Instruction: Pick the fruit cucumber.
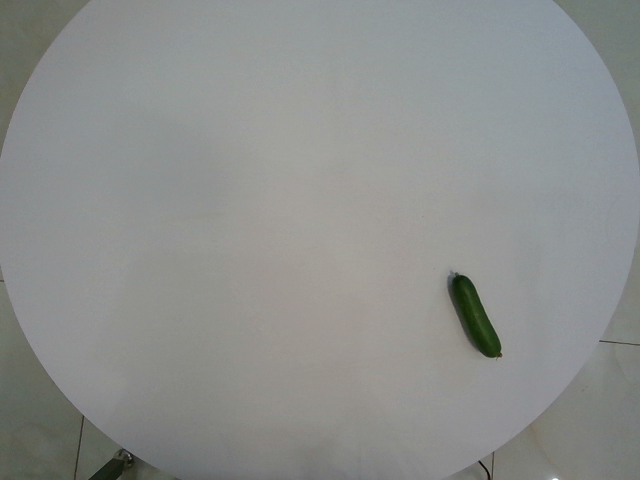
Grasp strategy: vertical